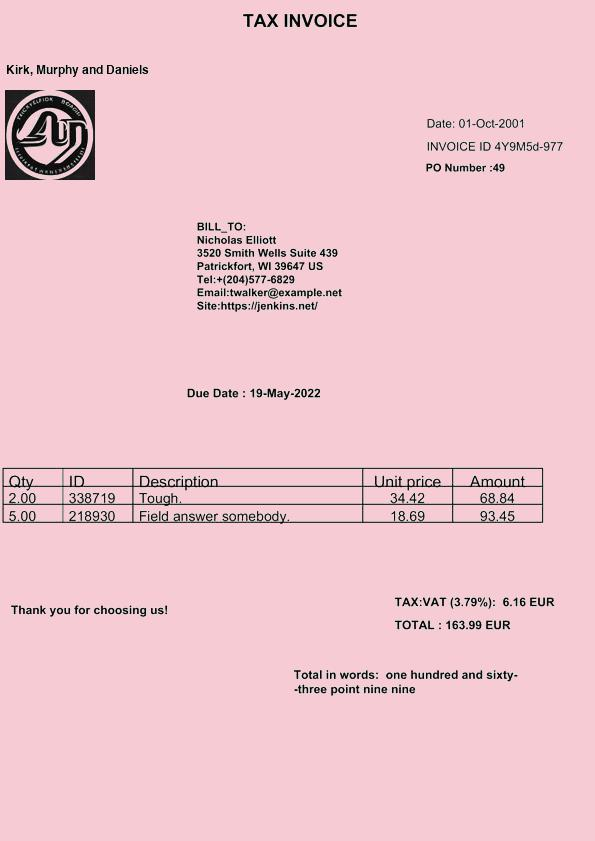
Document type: Invoice